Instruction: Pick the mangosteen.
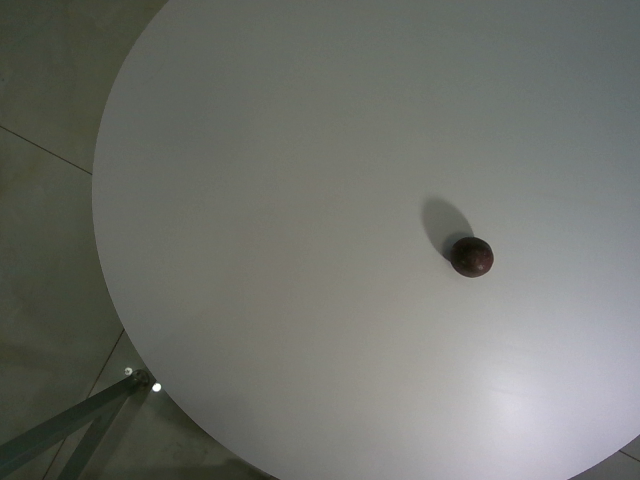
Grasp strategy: vertical